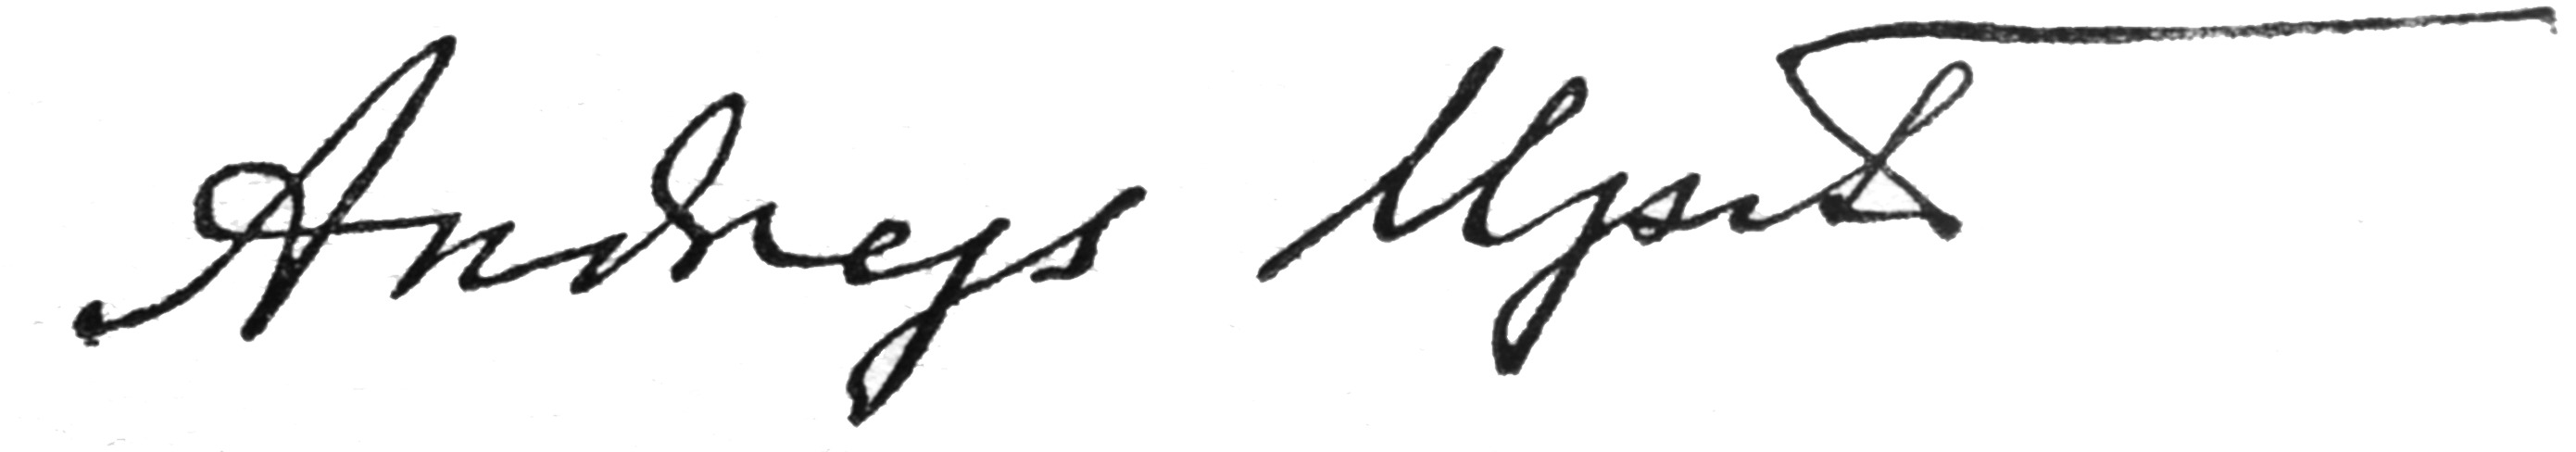
Signature of: andrejs upīts